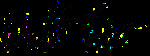
Signature of: cho won tae